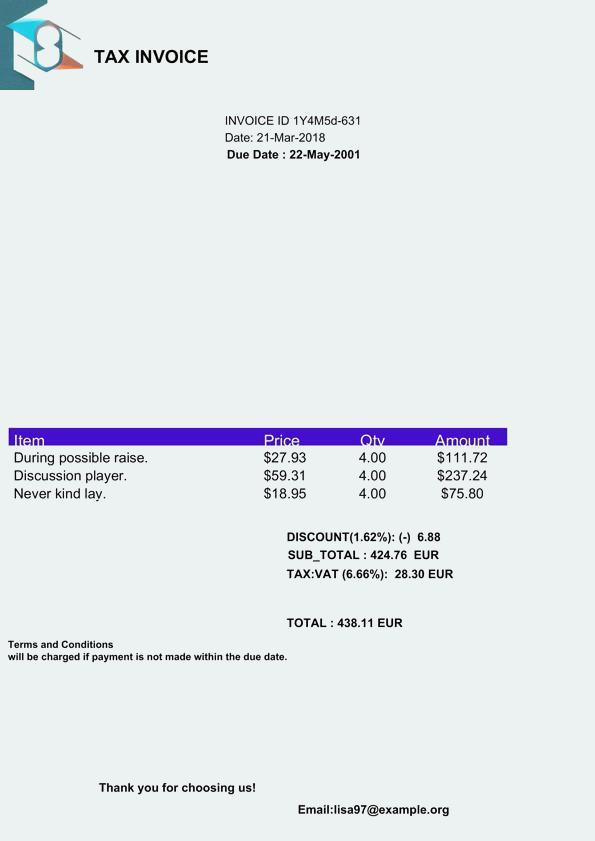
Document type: Invoice